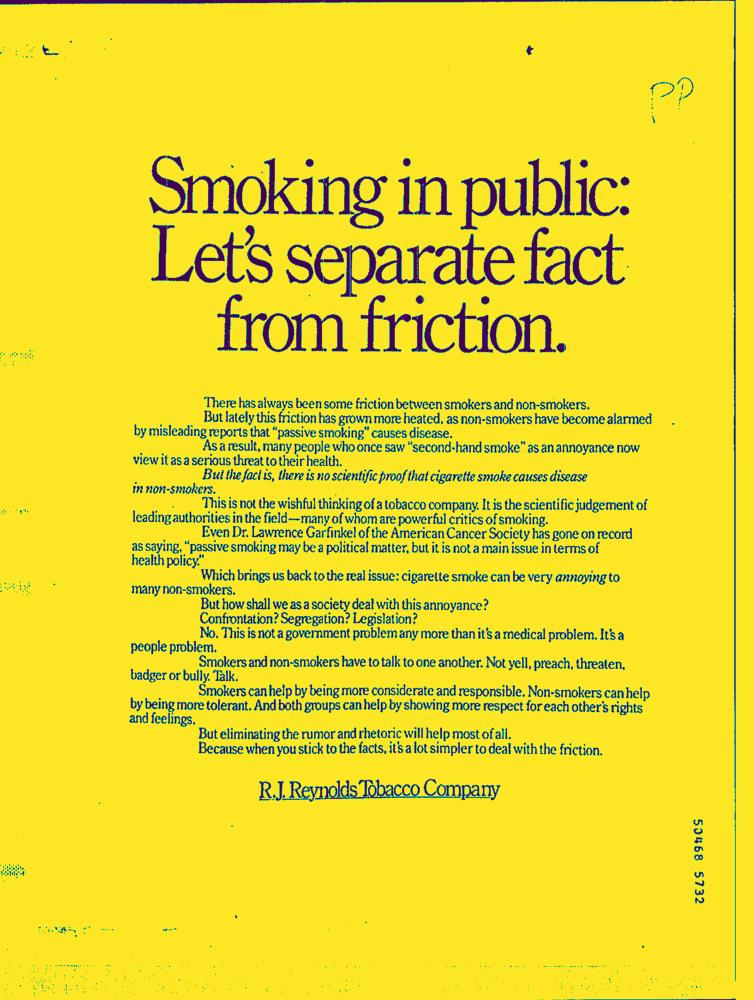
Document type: AD